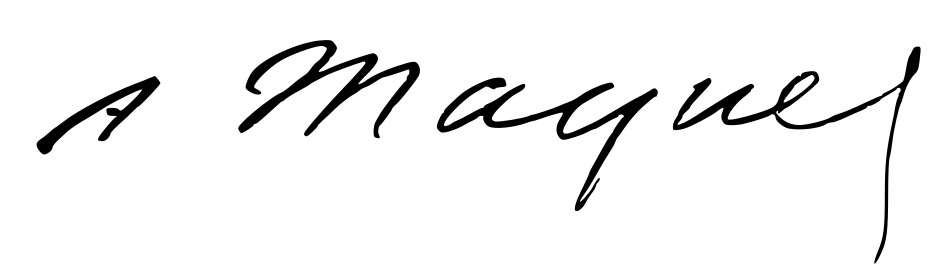
Signature of: auguste maquet